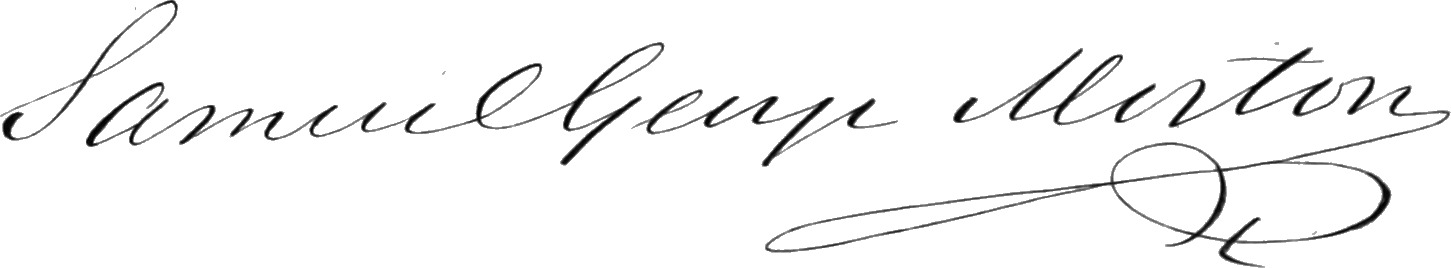
Signature of: samuel george morton